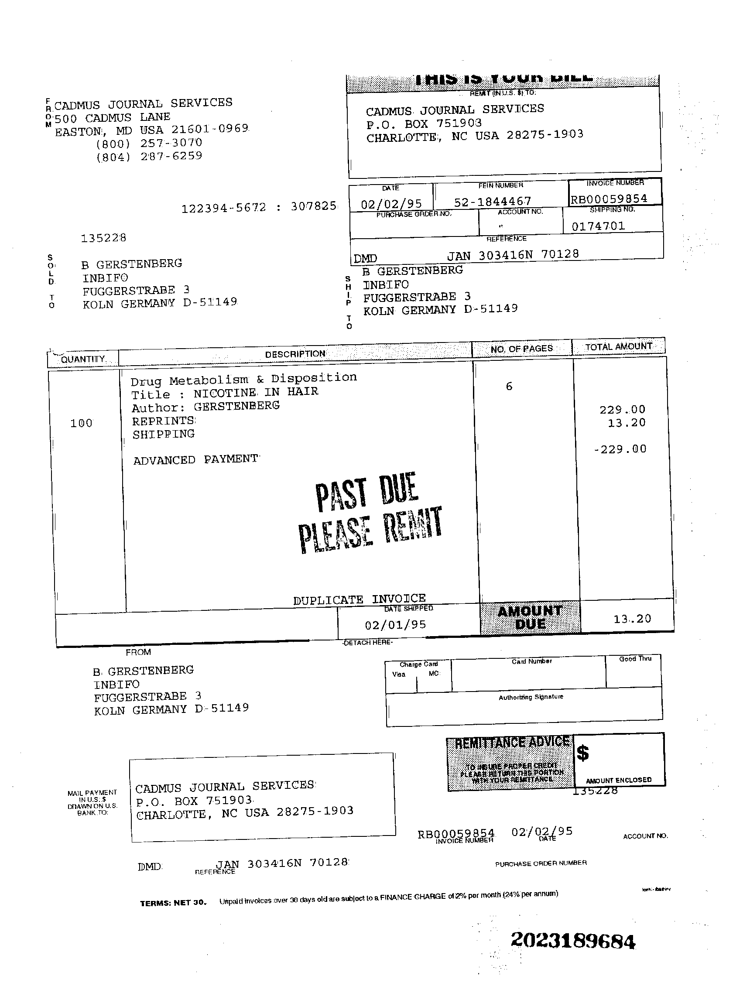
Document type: Invoice